Question: Can you provide the account number mentioned in the document?
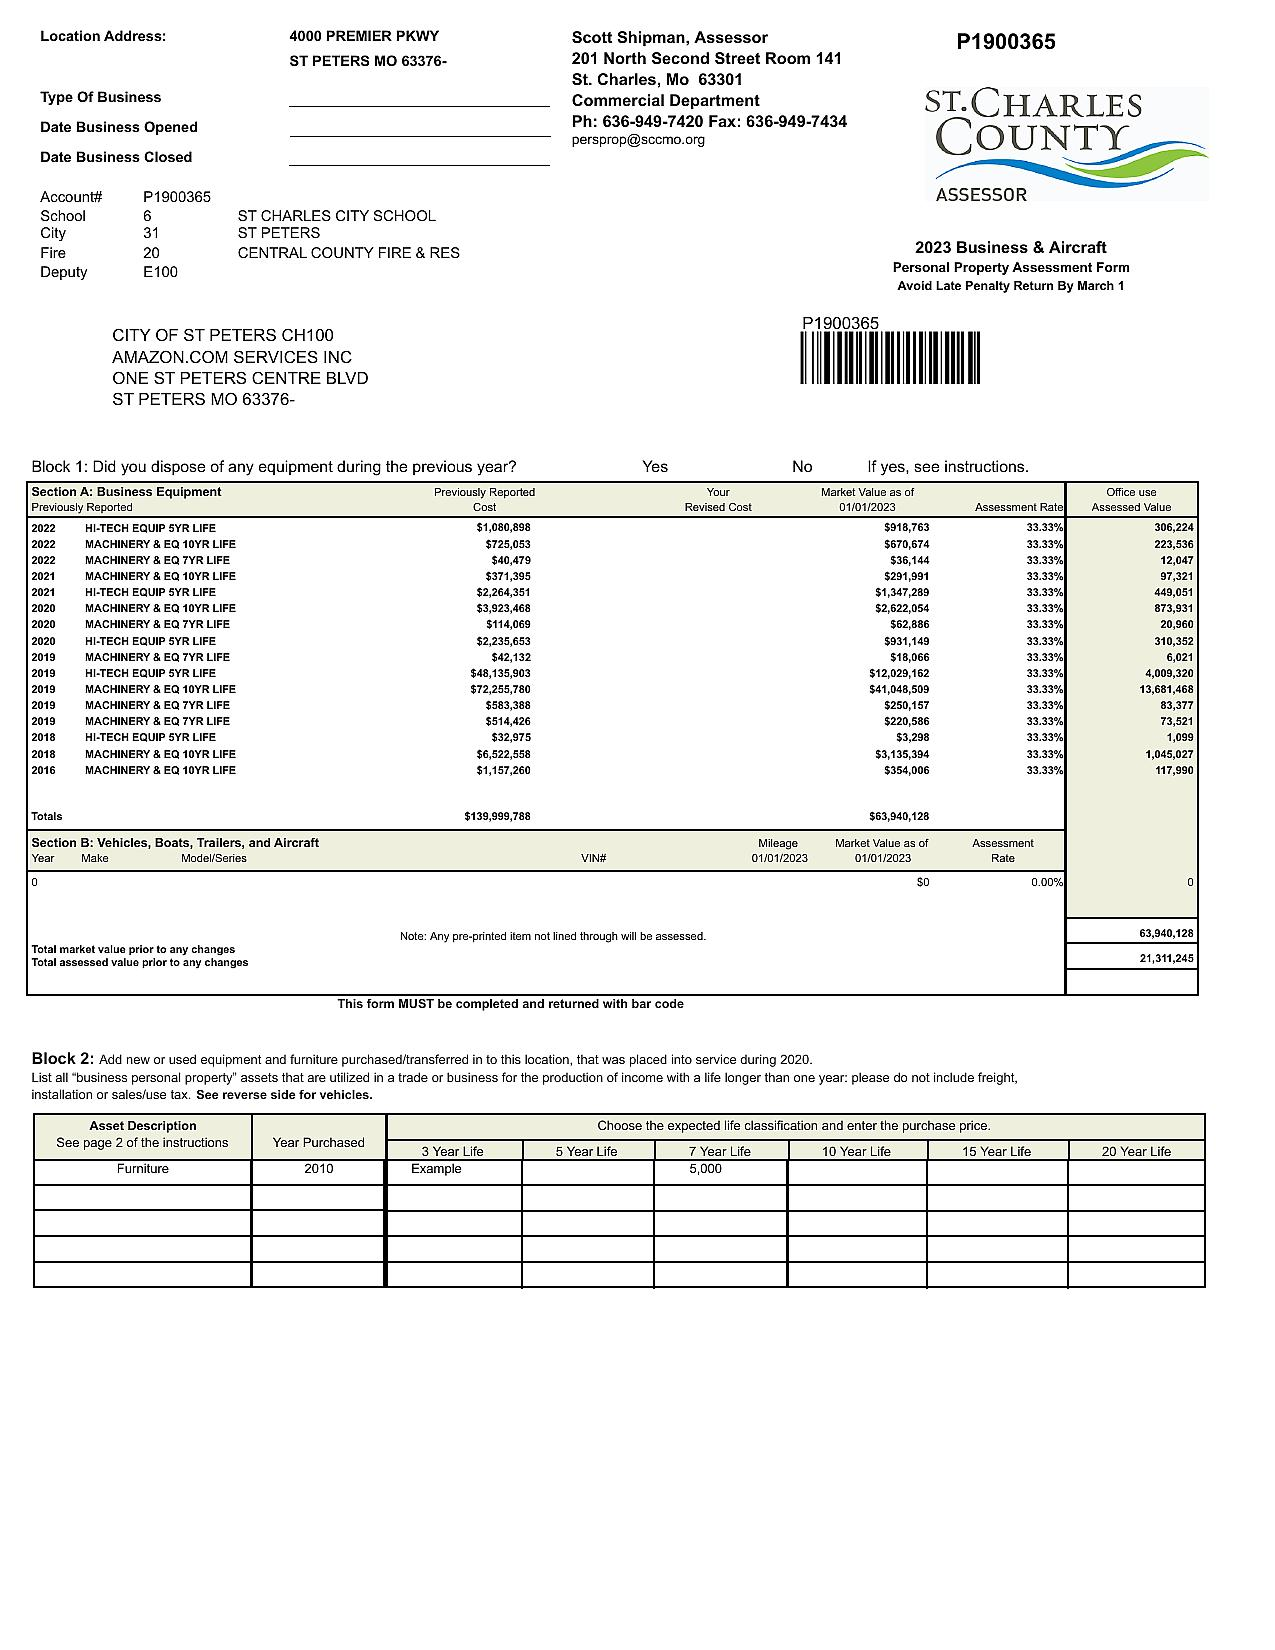
Answer: "P1900365"